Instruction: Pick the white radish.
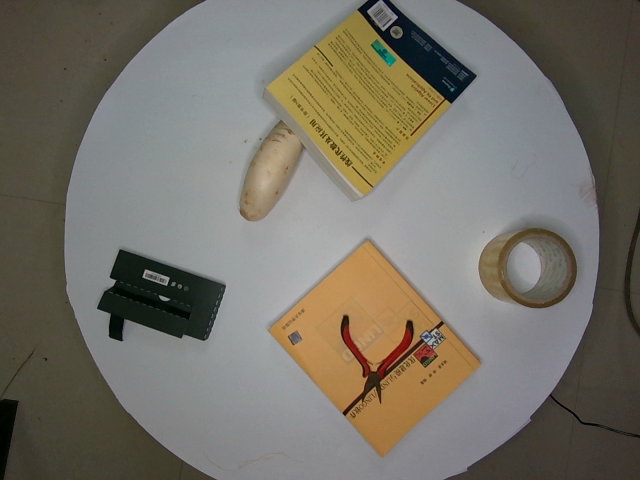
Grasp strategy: vertical